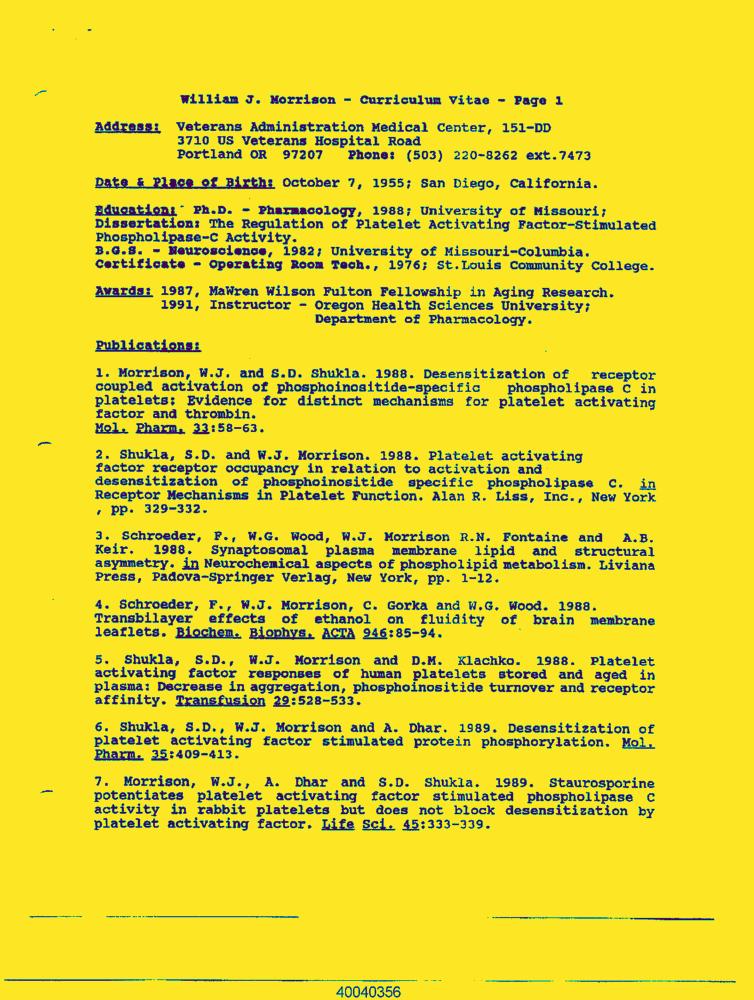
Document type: Resume-Doc